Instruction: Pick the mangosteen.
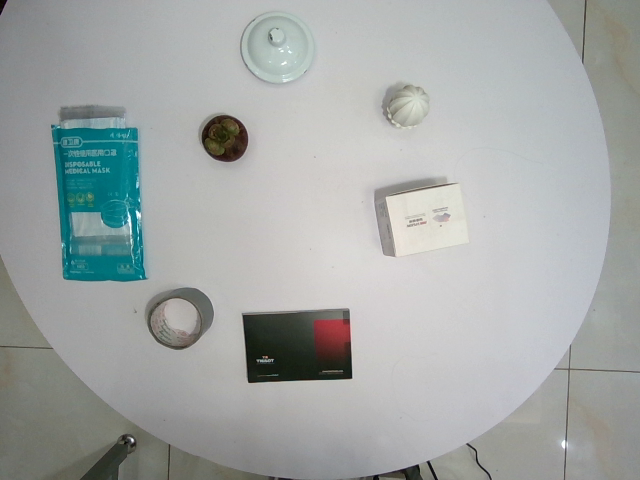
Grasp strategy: vertical